Question: What are the imaging findings?
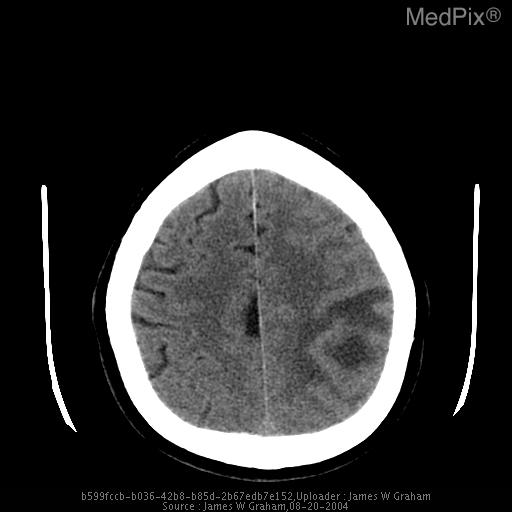
Answer: The imaging shows CT: Low attenuation focus in the post left parietal lobe, with surrounding vasogenic edema. Second lesion in the left temporal lobe, with irregular central high attenuation consistent with hemorrhage. There is not a clear connection between the two discrete lesions. The cerebral sulci and left lateral ventricle are effaced, and there is mild midline shift.

MR: Left posterior parietal and left temporal lesions with peripheral enhancement, and surrounding vasogenic edema. The temporal lesion has very low central signal on T2 weighted images. Mass effect as seen on CT. CT: Low attenuation focus in the post left parietal lobe, with surrounding vascogenic edema. Second lesion in the left temporal lobe, with irregular central high attenuation consistent with hemorrhage. There is not clear connect between the two discrete lesions. The cerebral sulci and left lateral ventricle are effaced, and there is mild midline shift.